Can you pull out the amount in words, numerical amount, payee's name, date of the cheque, and the bank's name from the image?
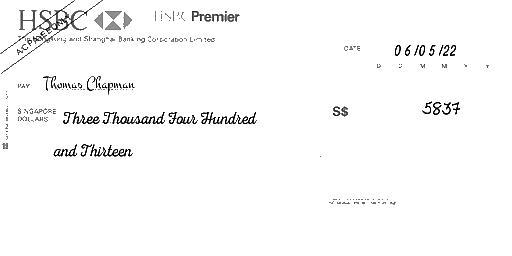
amt_in_words: Three Thousand Four Hundred and Thirteen
amt_in_figures: 5837
payee_name: Thomas Chapman
bank_name: HSBC
cheque_date: 06/05/22